Question: What jurisdiction, city, or county is the document associated with?
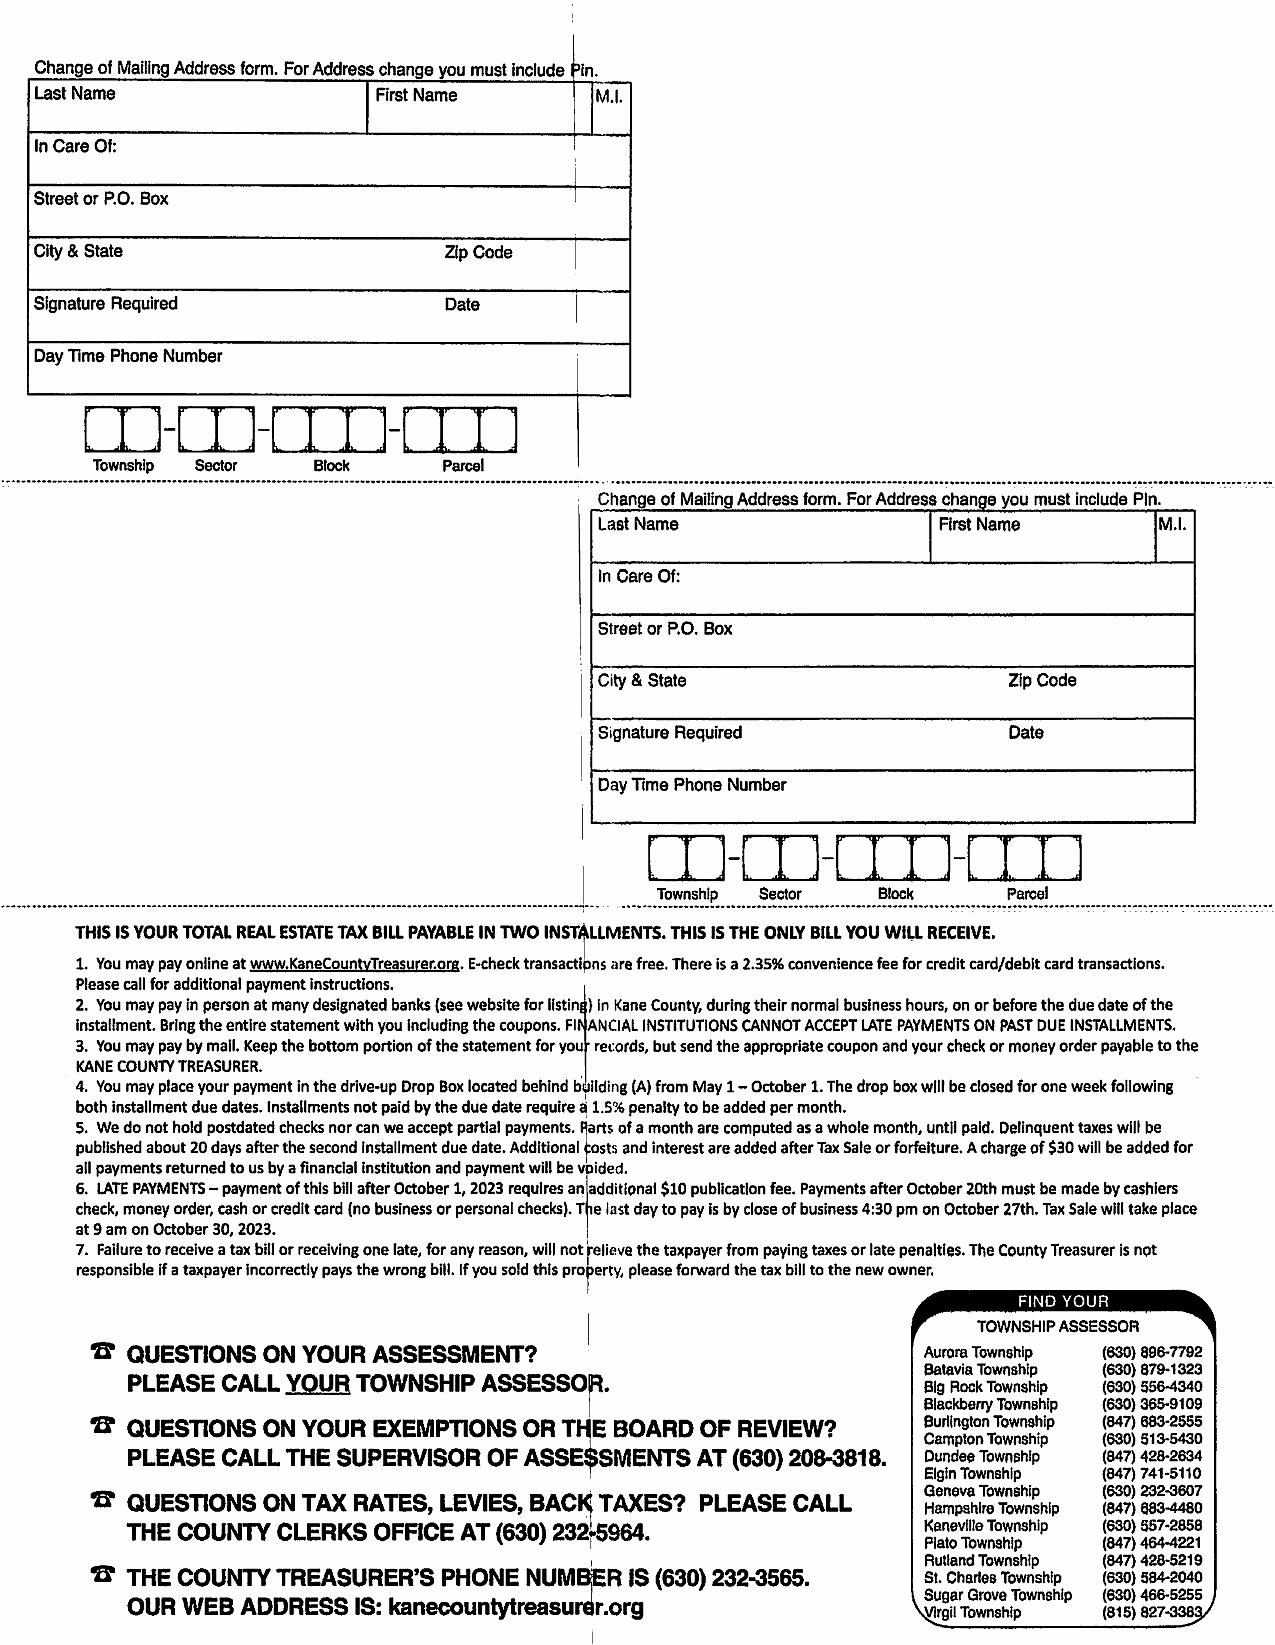
Answer: "Kane County"